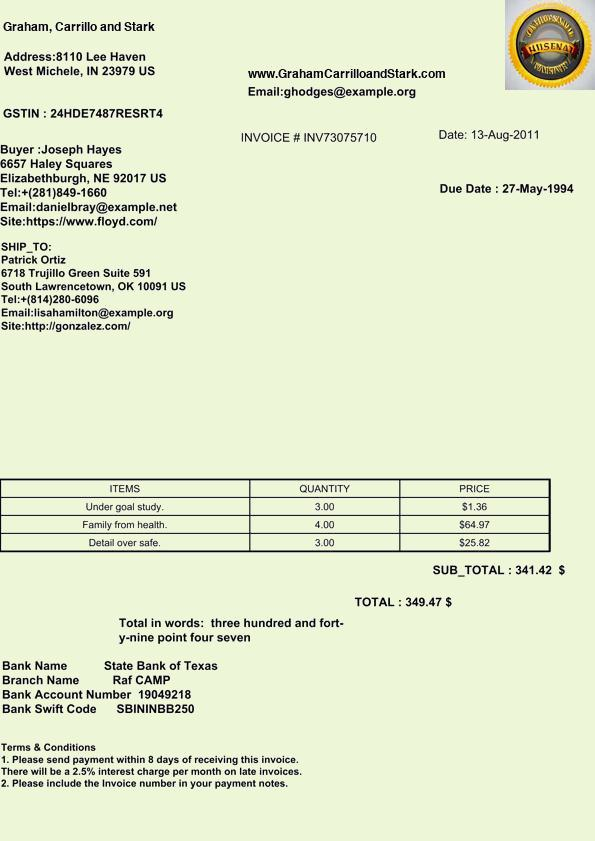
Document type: Invoice